Retrieve the amount in words, amount in figures, name of the payee, date on the cheque, and the bank name from the image.
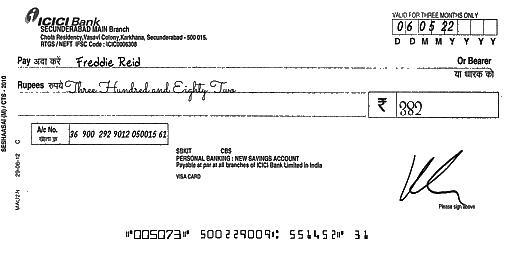
amt_in_words: Three Hundred and Eighty Two
amt_in_figures: 382
payee_name: Freddie Reid
bank_name: ICICI Bank
cheque_date: 06/05/22